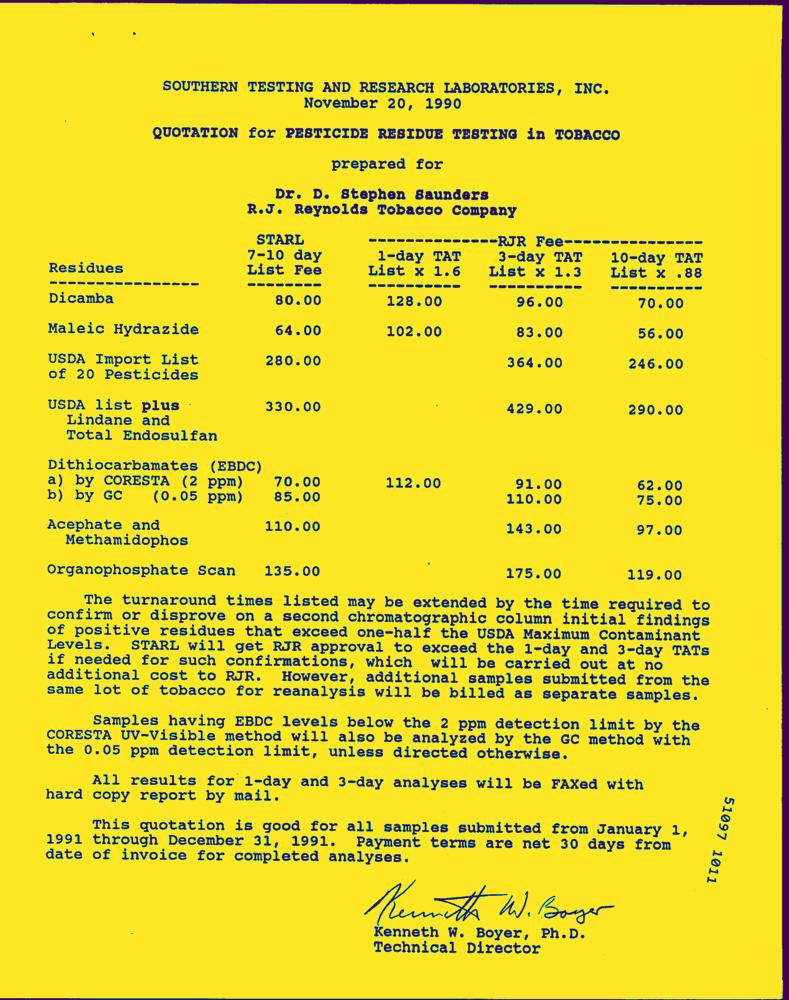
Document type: Invoice-Doc